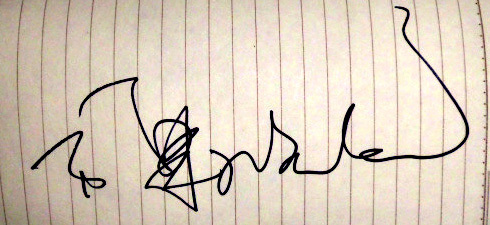
Signature of: benny chan